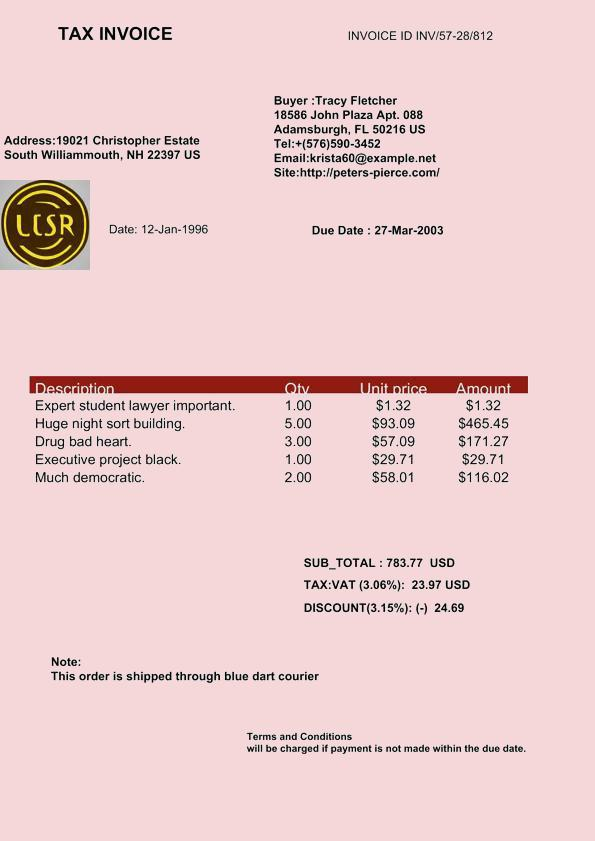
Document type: Invoice